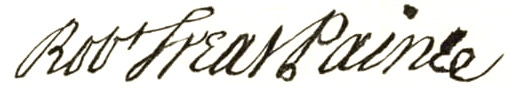
Signature of: robert treat paine